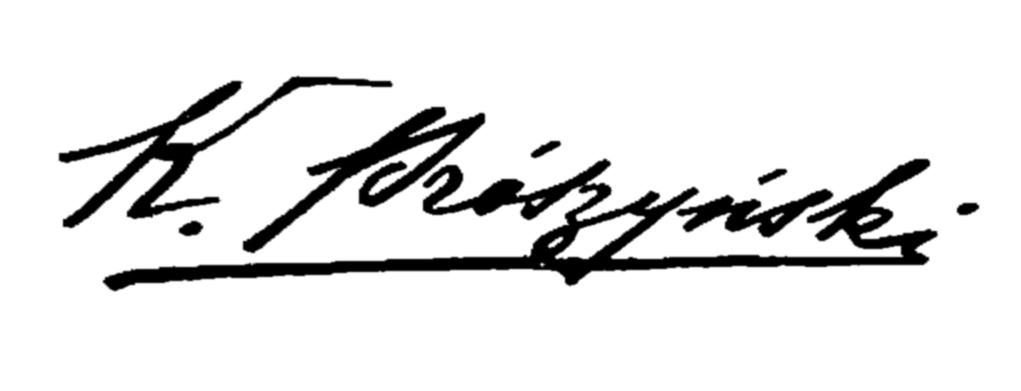
Signature of: kazimierz prószyński